Question: Explain the disease:
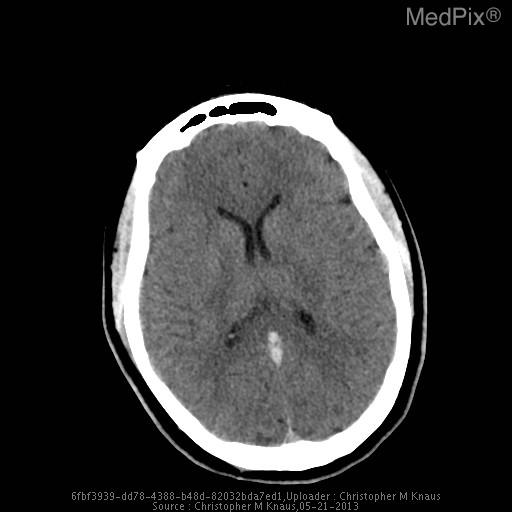
Answer: The disease is discussed as: Venous sinus thrombosis is caused by thrombus formation in the dural venous sinuses or cerebral veins.  It is an uncommon disorder (2-7 per million) which can have serious complications.  Causal factors include local (regional infection, trauma, neoplasm) and systemic (dehydration, hypercoagulable states, pregnancy, oral contraceptives).  Clinical presentation includes headache, neurologic deficits or seizures.  The superior sagittal sinus is most commonly affected, followed by the transverse and sigmoid sinuses.  Complications include venous infarcts, intracerebral hemorrhage and intracranial hypertension.

On noncontrast CT, the thombosed sinus is usually hyperdense.  This is nonspecific as dehydrated patients, adjacent subdural or subarachnoid hemorrhage or elevated hematocrit can cause increased sinus attenuation.  On contrast enhanced CT, the empty delta sign is a central defect from thrombus surrounded by contrast enhanced blood.  On MRI, absence of a flow void or abnormal signal within the sinus is seen.

MR venography with two-dimensional time-of-flight is used due to high sensitivity for slow flow compared to 3D TOF.  Contrast enhanced MRV improves visualization of small vessels.  CT venography is a rapid and accurate method for evaluating the venous sinuses.  Disadvantages include ionizing radiation exposure and need for iodinated contrast material.